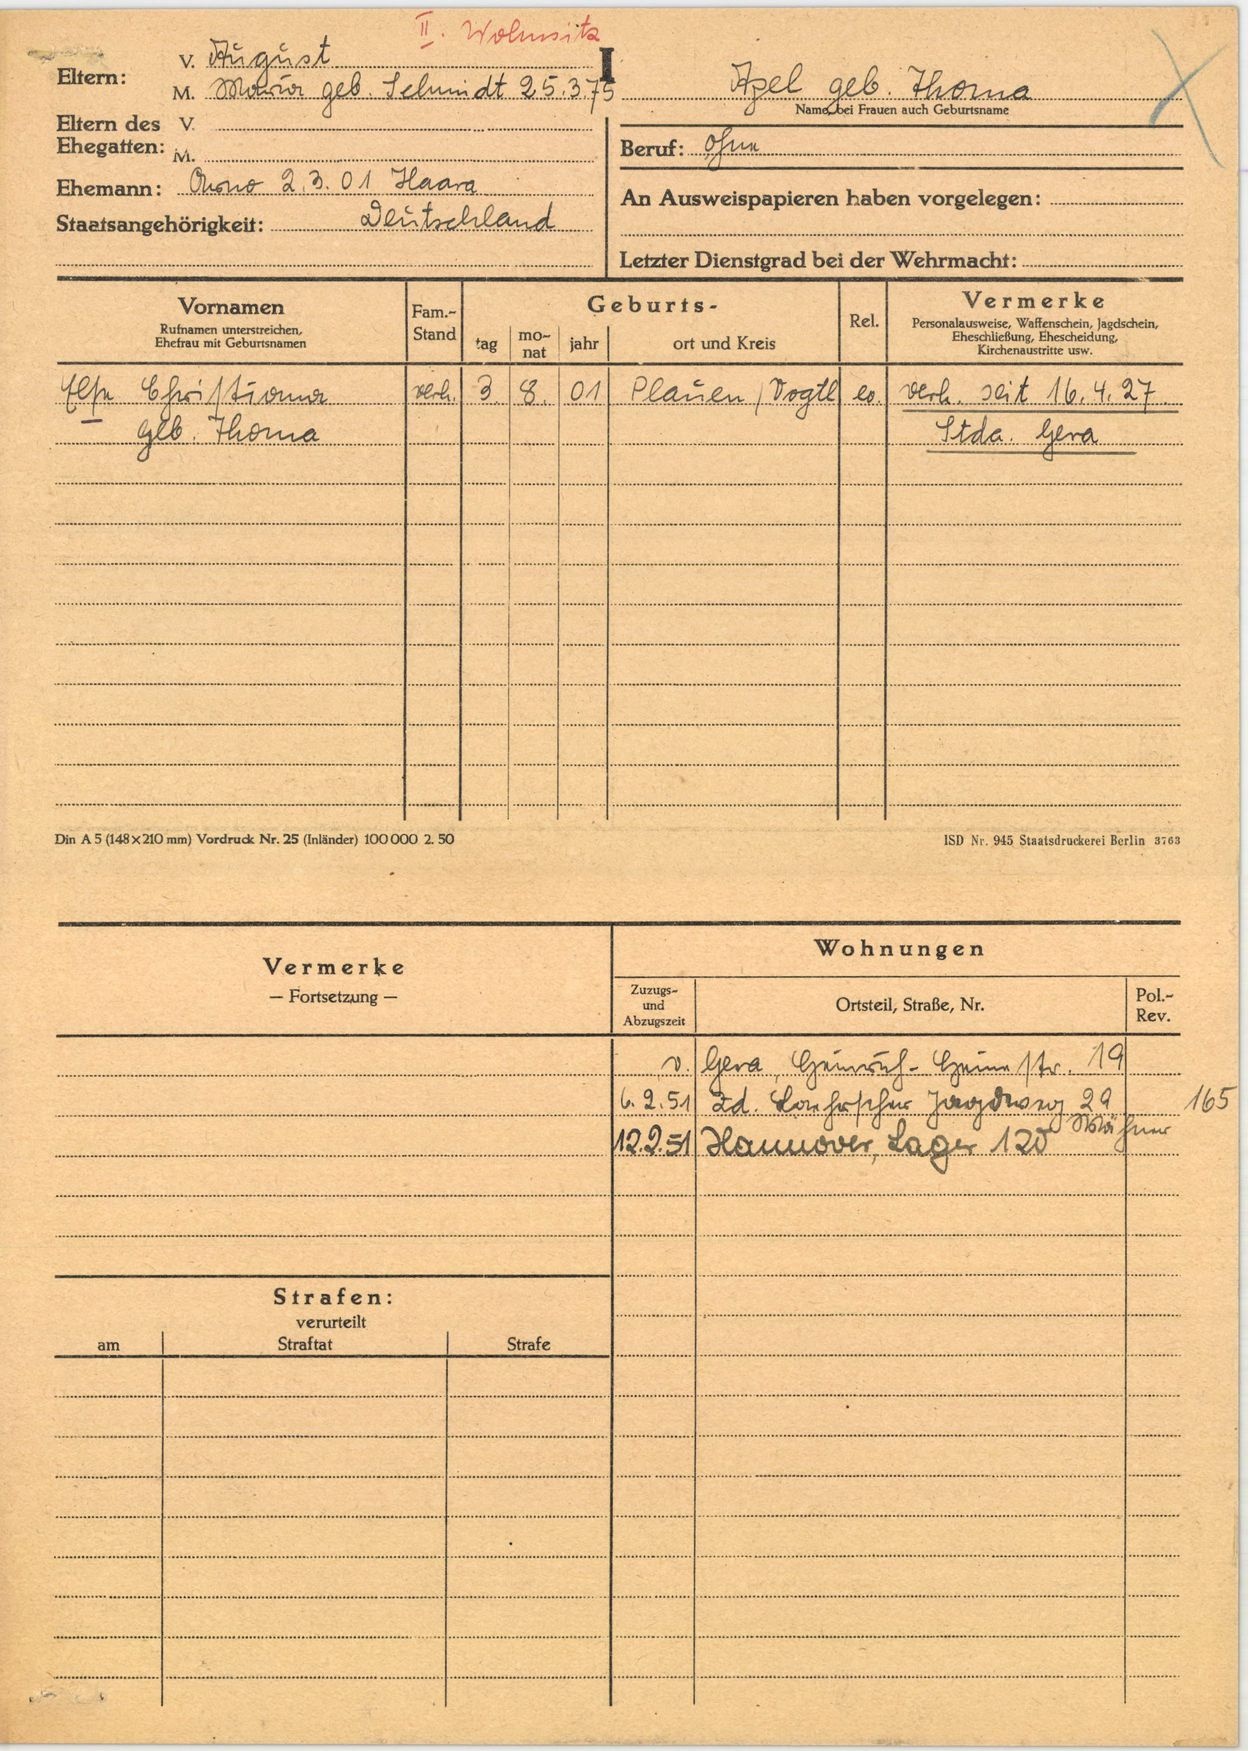
Apel geb. Thoma